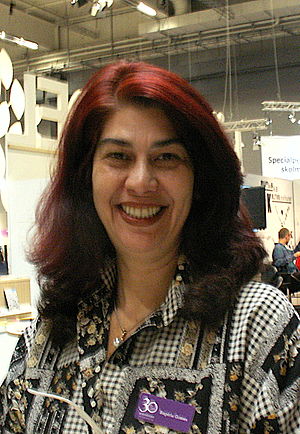
English: At the Göteborg Book Fair 2014.